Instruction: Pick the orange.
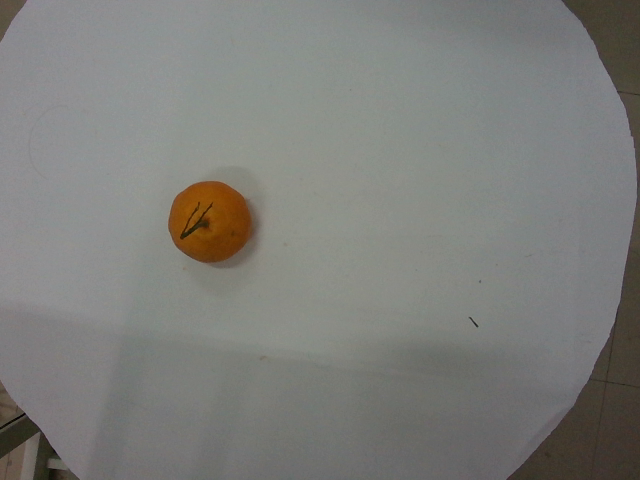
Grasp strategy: vertical